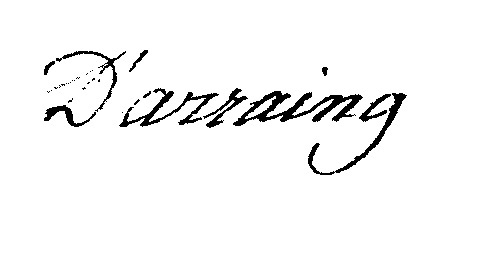
Signature of: jean pierre d arraing